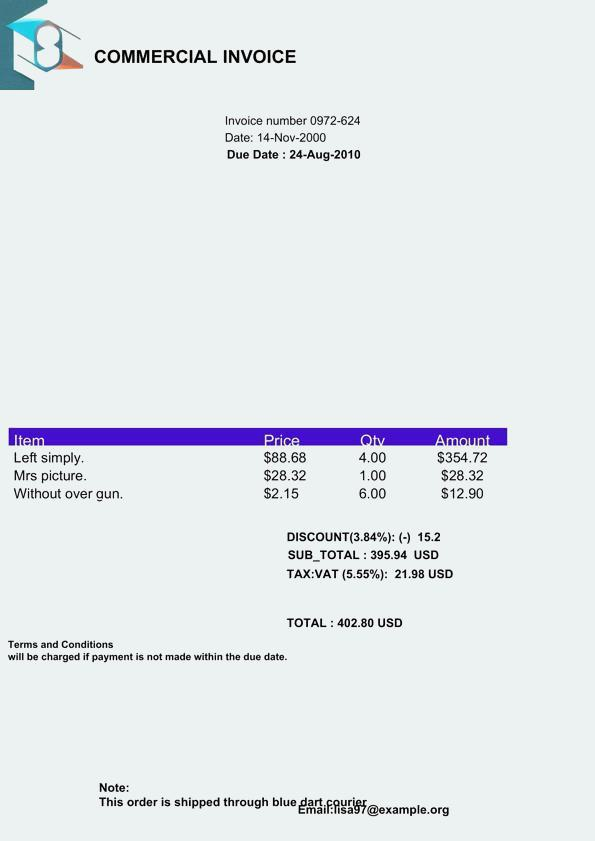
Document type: Invoice